Question: In what way does the history help explain the case?
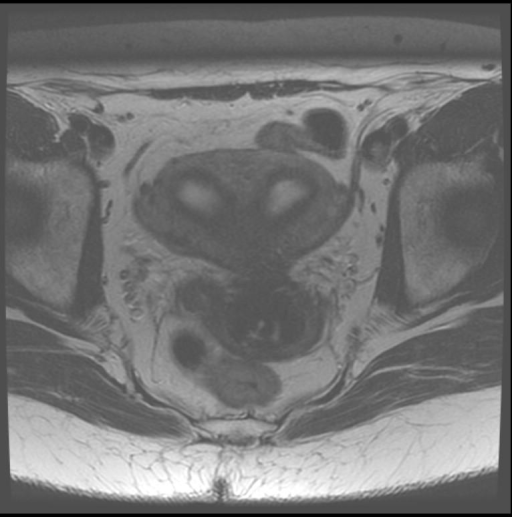
Answer: The patient's history of G1P0A1L0 with 6-7 episodes abnormal menstrual bleeding, FMH included Pt's mother took DES is key in understanding the case.